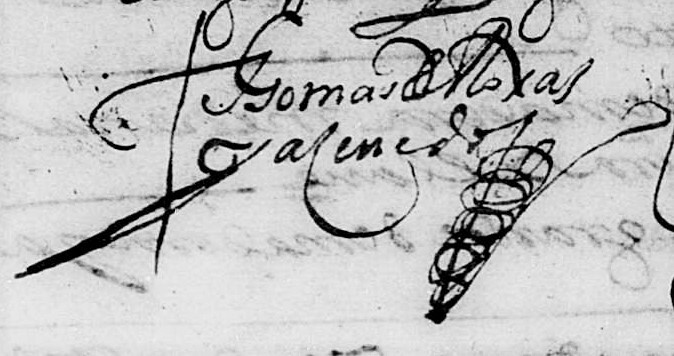
Signature of: thomas de roxas